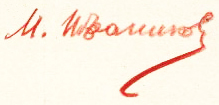
Signature of: memet ibraimov